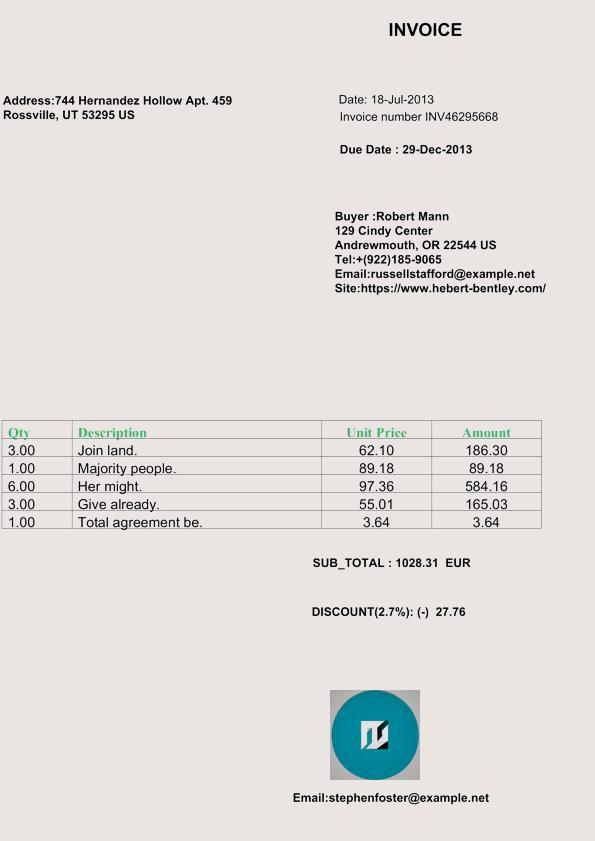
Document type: Invoice